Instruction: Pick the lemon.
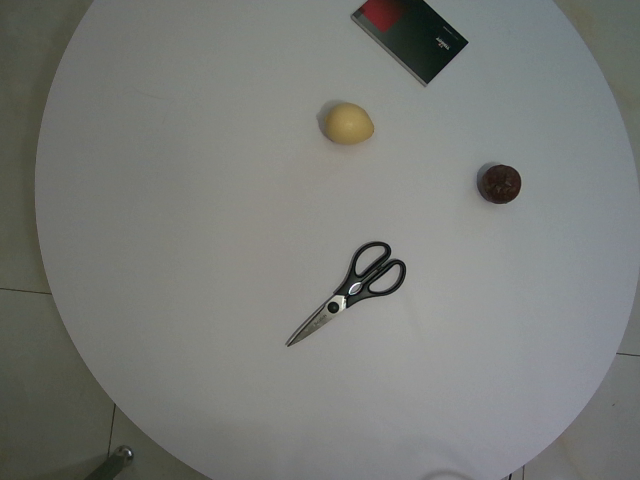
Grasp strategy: vertical